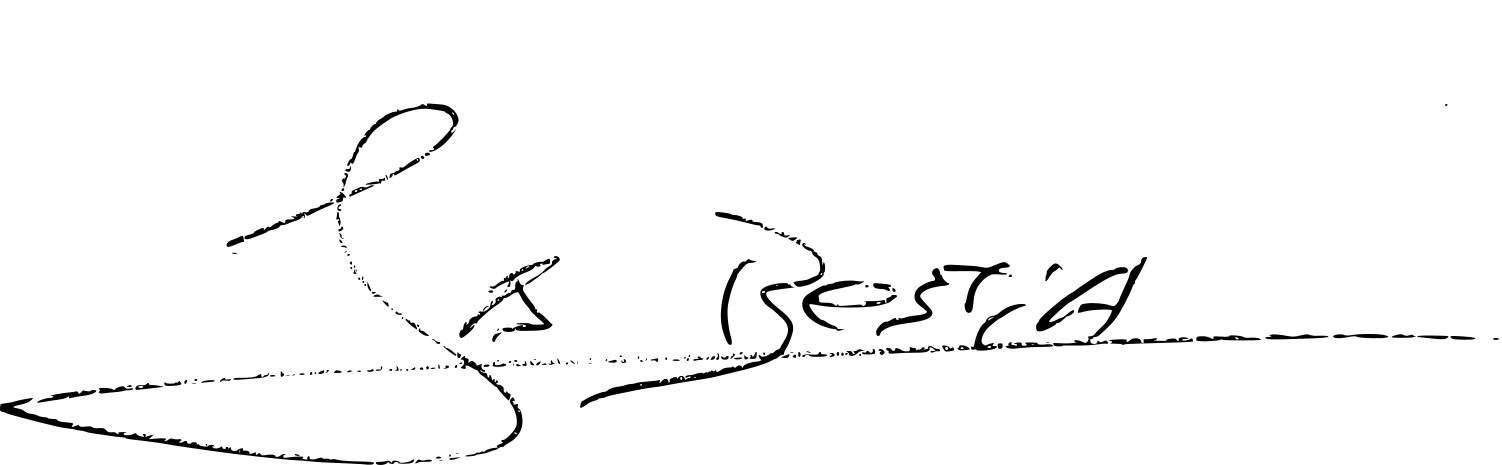
Signature of: javier maciel